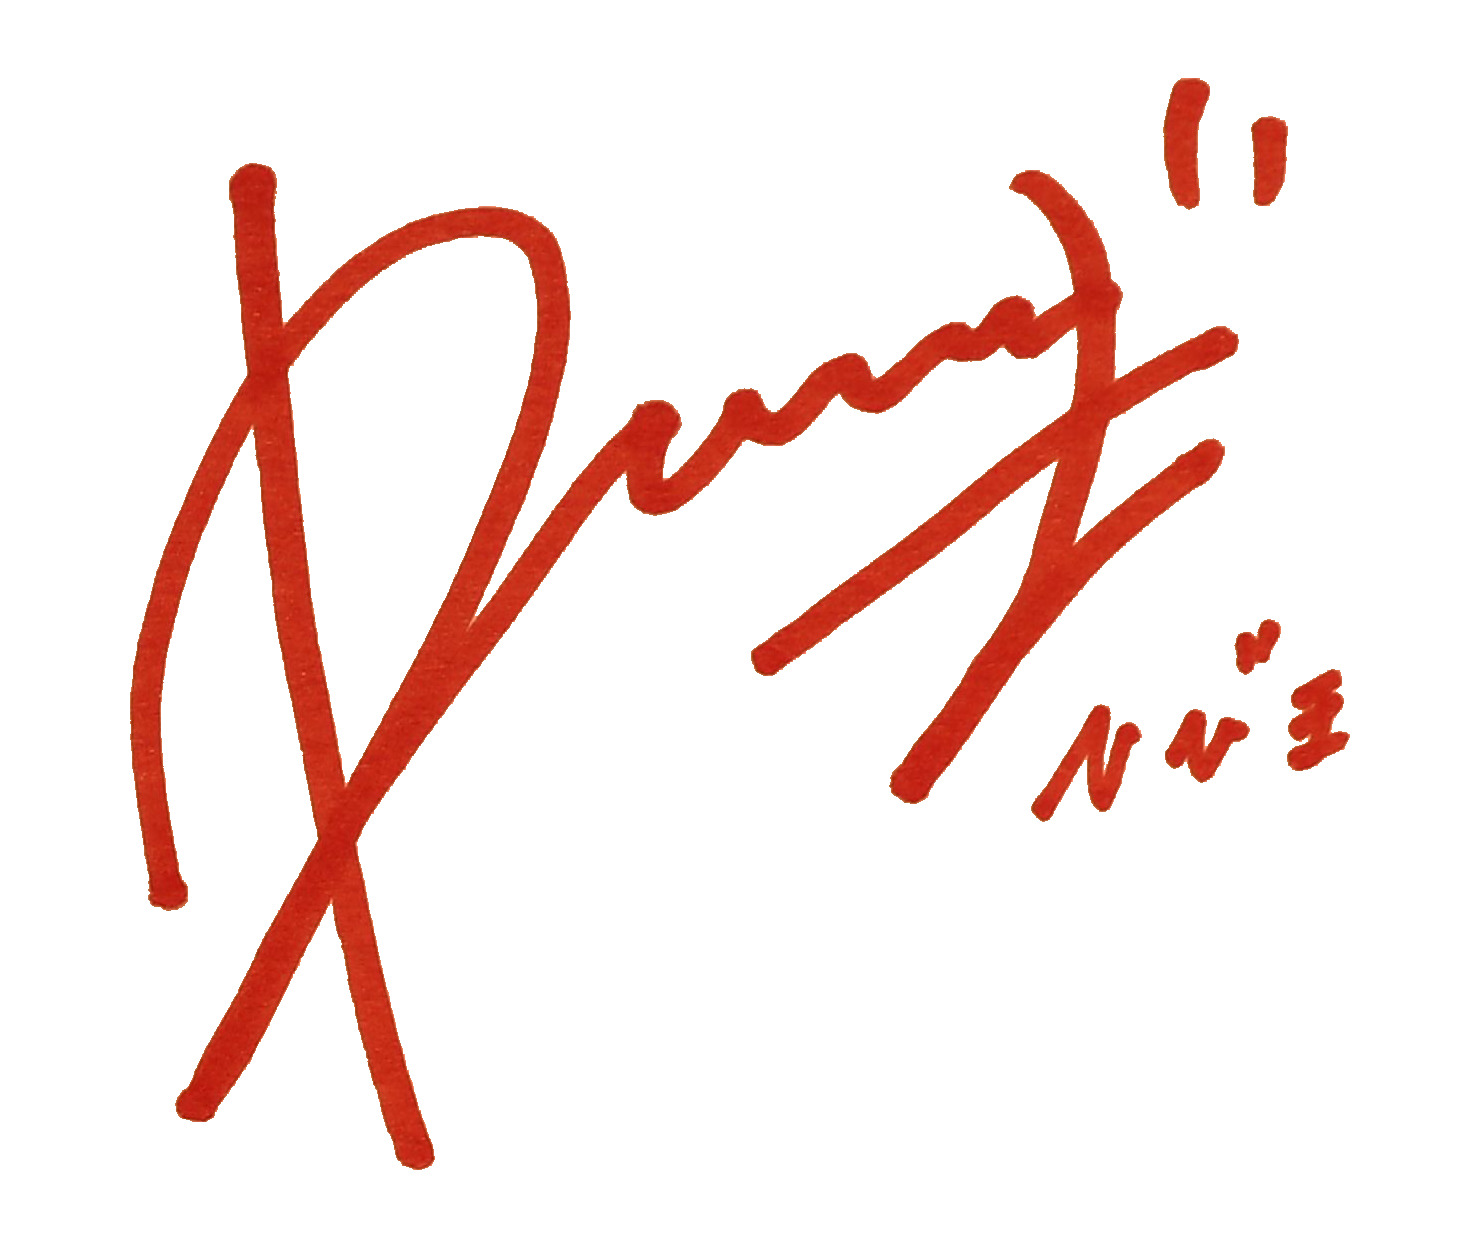
Signature of: ren hibiki